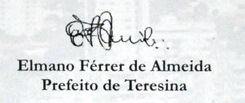
Signature of: elmano férrer